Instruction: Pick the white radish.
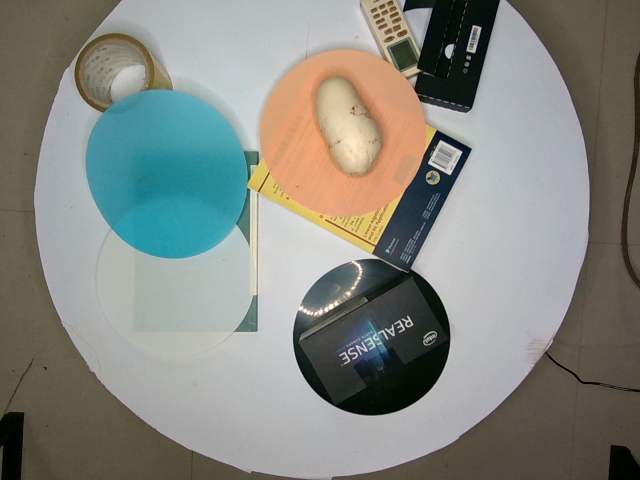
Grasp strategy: vertical